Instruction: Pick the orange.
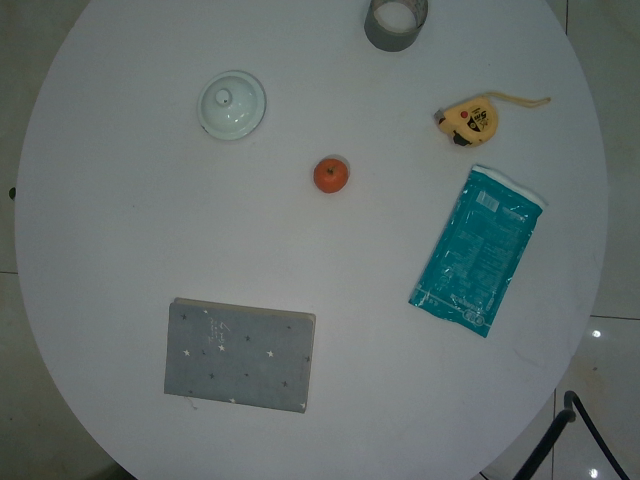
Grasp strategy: vertical